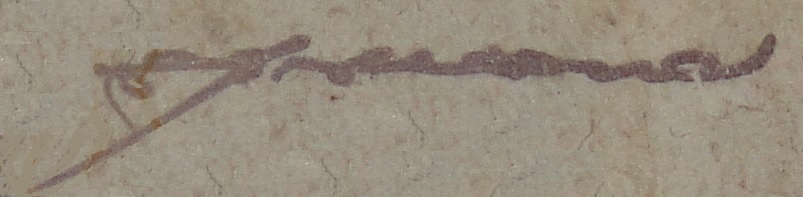
Signature of: roque maccarone